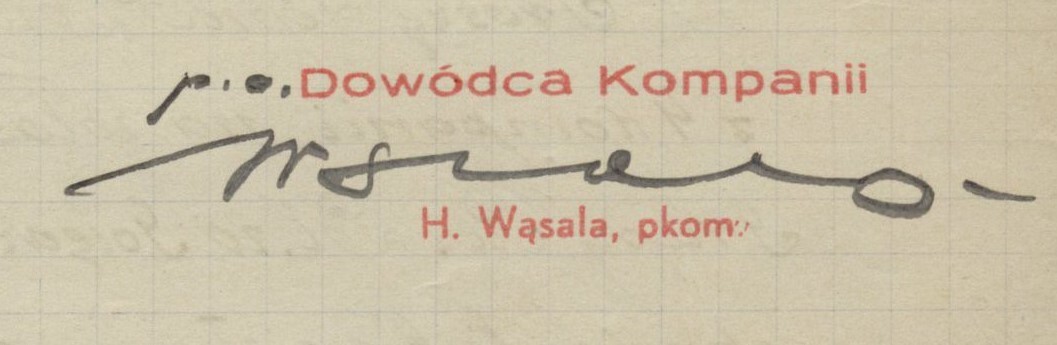
Signature of: q106603951